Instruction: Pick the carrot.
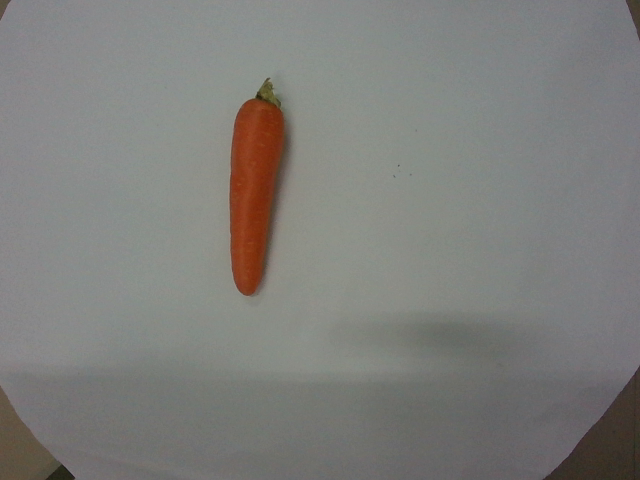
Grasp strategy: vertical